Question: How does the patient history play a role?
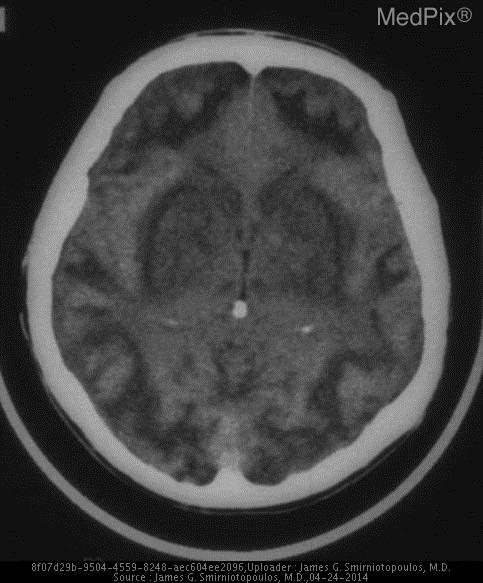
Answer: The patient's history of 42 y.o. alcoholic man who works as a carpenter, found down in his workshop on Monday morning. is key in understanding the case.